Extract the amount written in words, the amount in digits, the name of the payee, the date on the cheque, and the bank's name from the image.
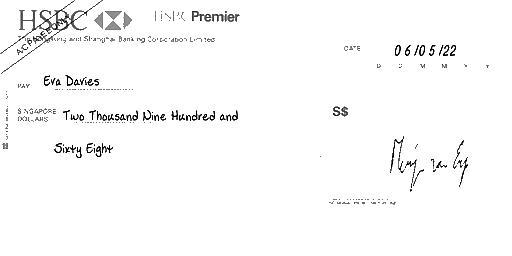
amt_in_words: Two Thousand Nine Hundred and Sixty Eight
amt_in_figures:
payee_name: Eva Davies
bank_name: HSBC
cheque_date: 06/05/22